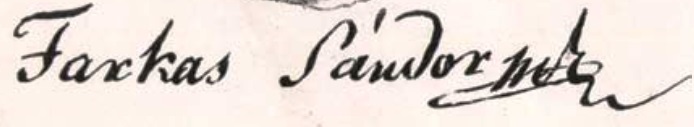
Signature of: sándor bölöni farkas